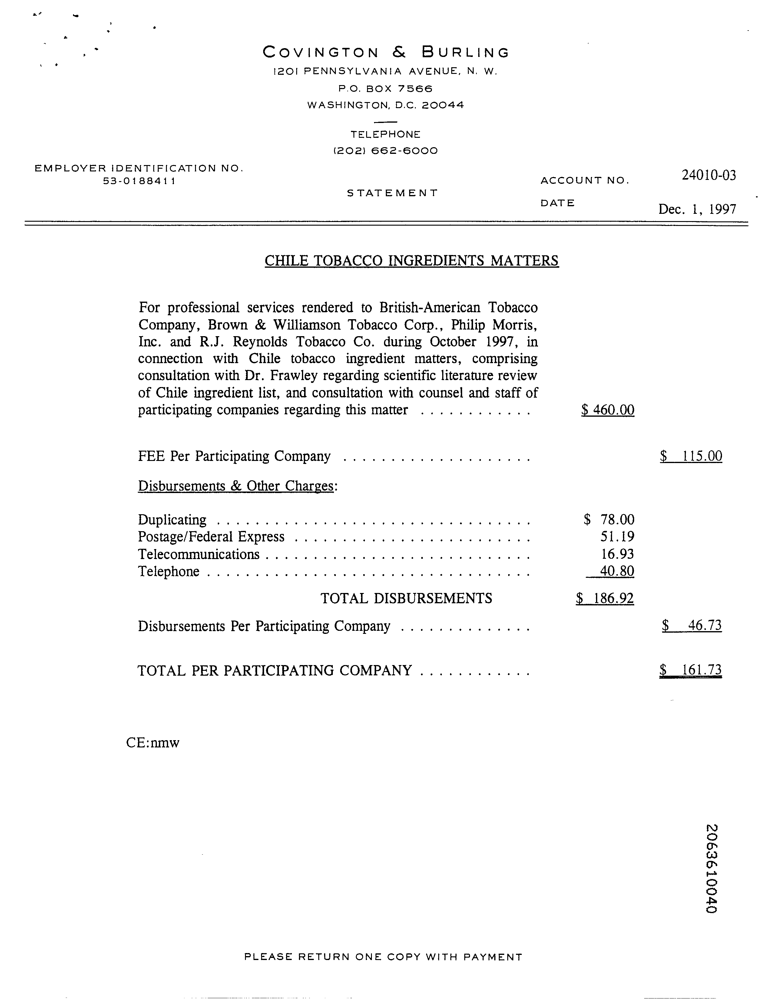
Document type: Invoice